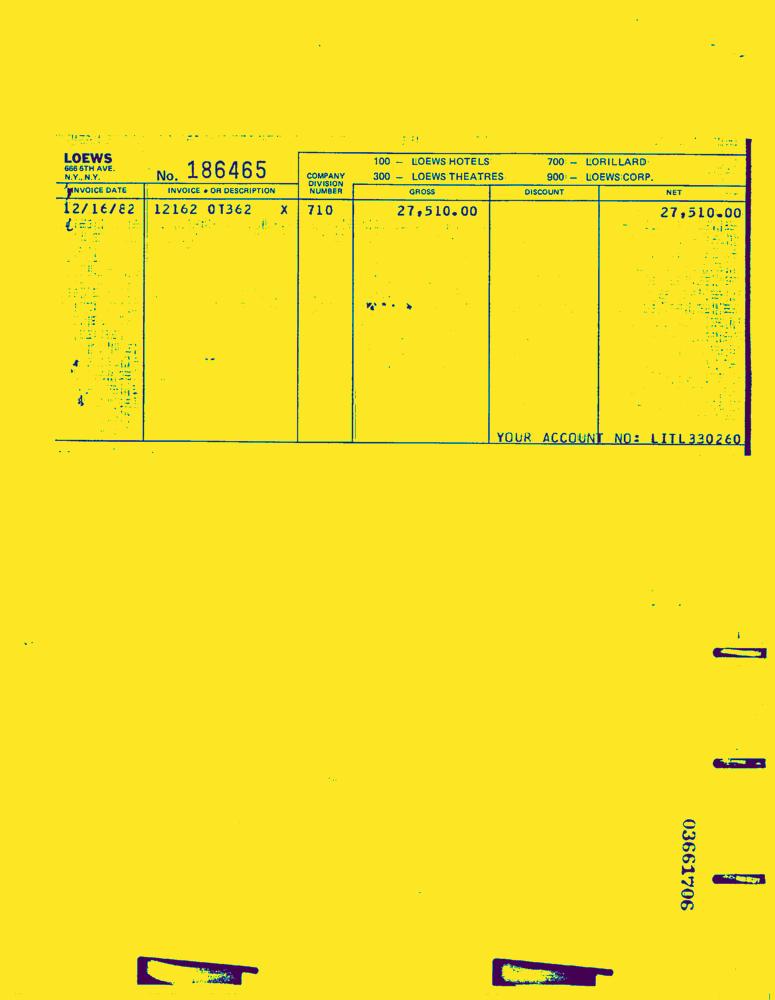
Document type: Invoice-Doc